Question: What is the address or location of the property listed in the document?
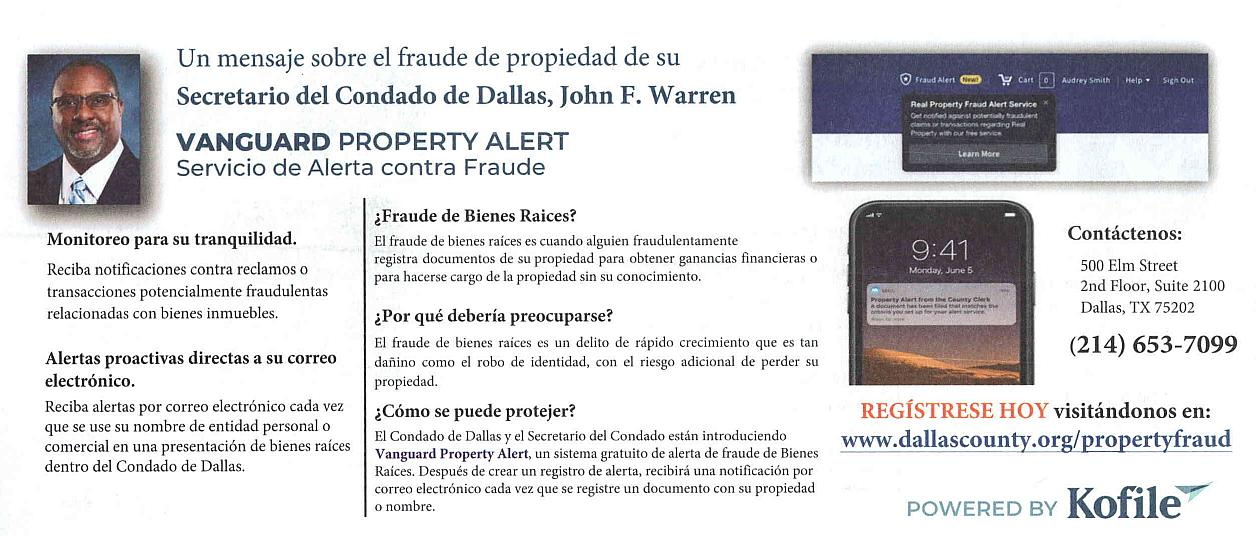
Answer: "500 Elm Street, 2nd Floor, Suite 2100, Dallas, TX 75202"